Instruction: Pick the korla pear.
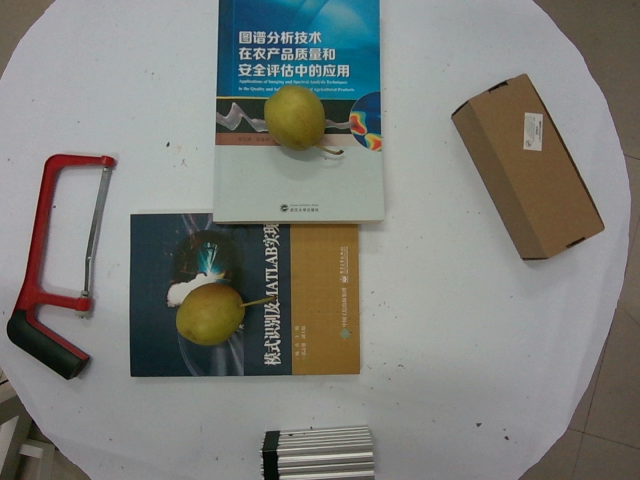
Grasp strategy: vertical